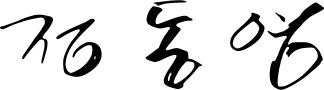
Signature of: chung dong young